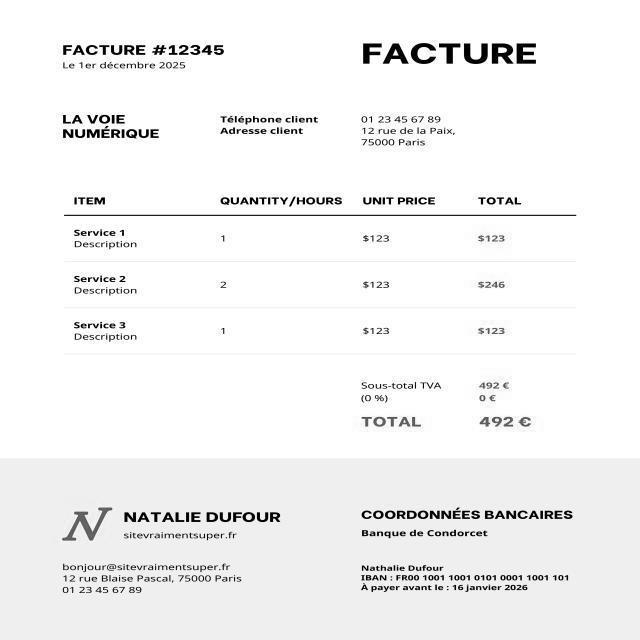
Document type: Invoice